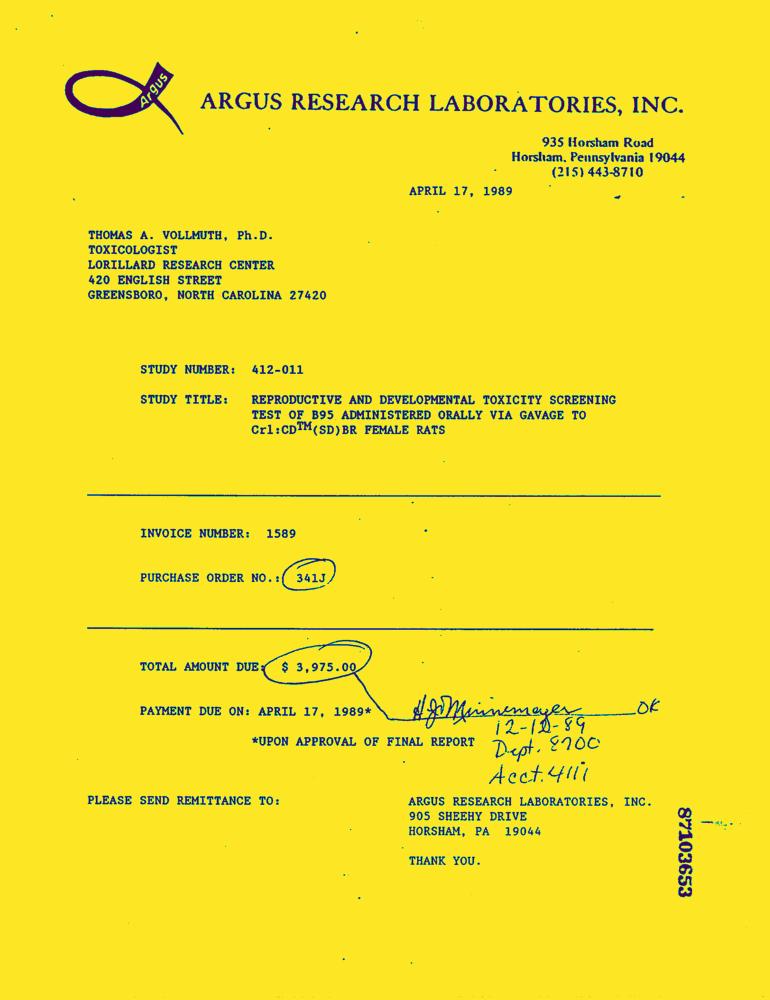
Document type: Invoice-Doc